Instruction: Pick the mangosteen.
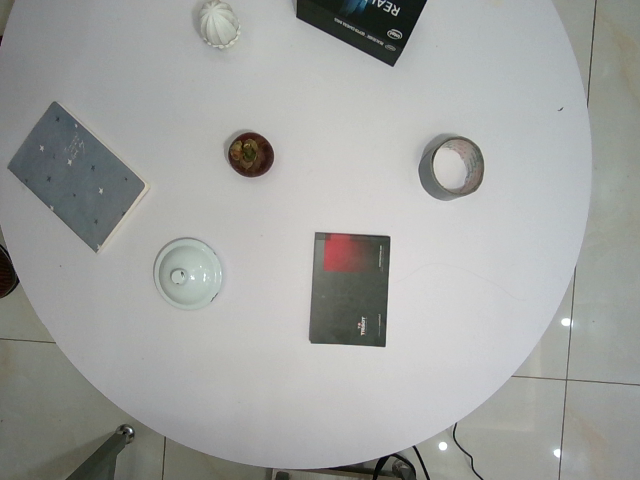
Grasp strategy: vertical